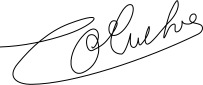
Signature of: coluche